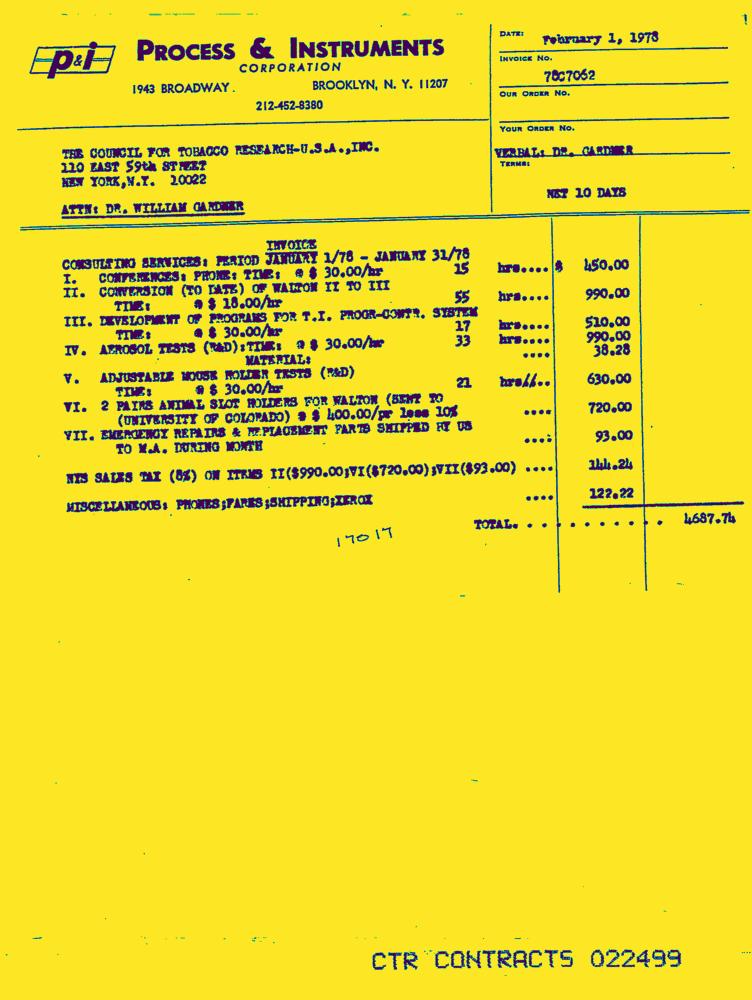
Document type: Invoice-Doc